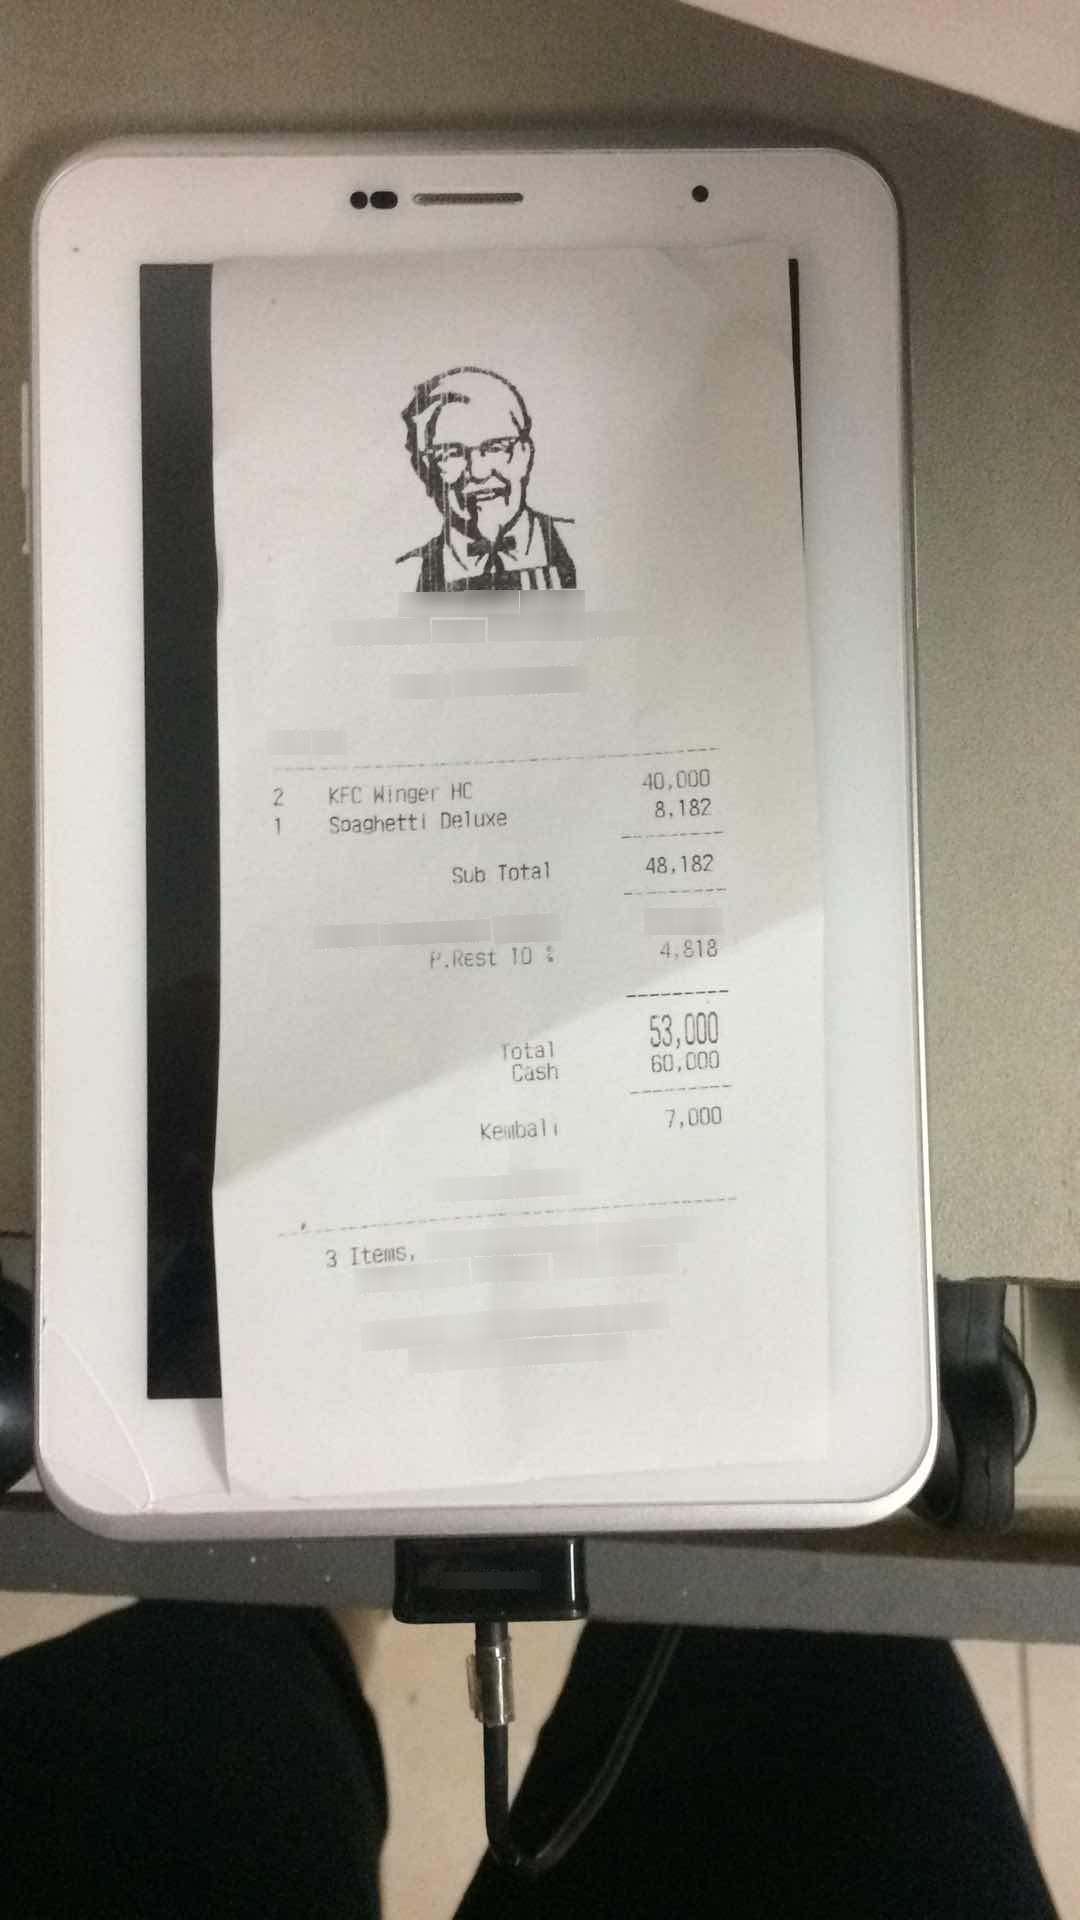
Number of items: 2
Subtotal: 48,182
Tax: 4,818
Total: 53,000
OCR text regions:
text: 2
text: KFC
text: Winger
text: HC
text: 40,000
text: 1
text: Soaghetti
text: Deluxe
text: 8,182
text: Sub
text: Total
text: 48,182
text: P.Rest
text: 10
text: :
text: 4,818
text: Total
text: 53,000
text: Cash
text: 60,000
text: Kembali
text: 7,000
text: 3
text: Items,